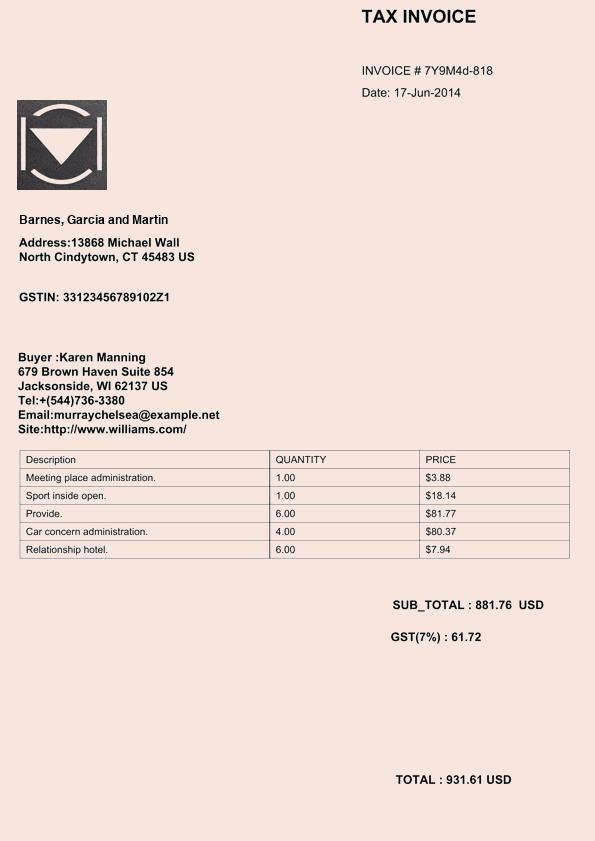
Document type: Invoice